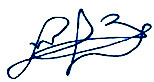
Signature of: yitshak landa